Question: What might the diagnosis be?
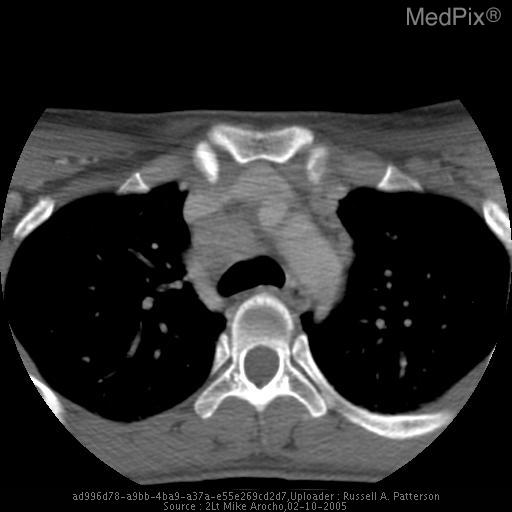
Answer: The possible diagnosis includes •  Malignancy
» Hodgkin’s disease
» Non-Hodgkin’s lymphoma
» Mediastinal malignancy
•  Benign neoplasm
•  Granulomatous disease
•  Other inflammation (abscess)
•  Congenital abnormality.